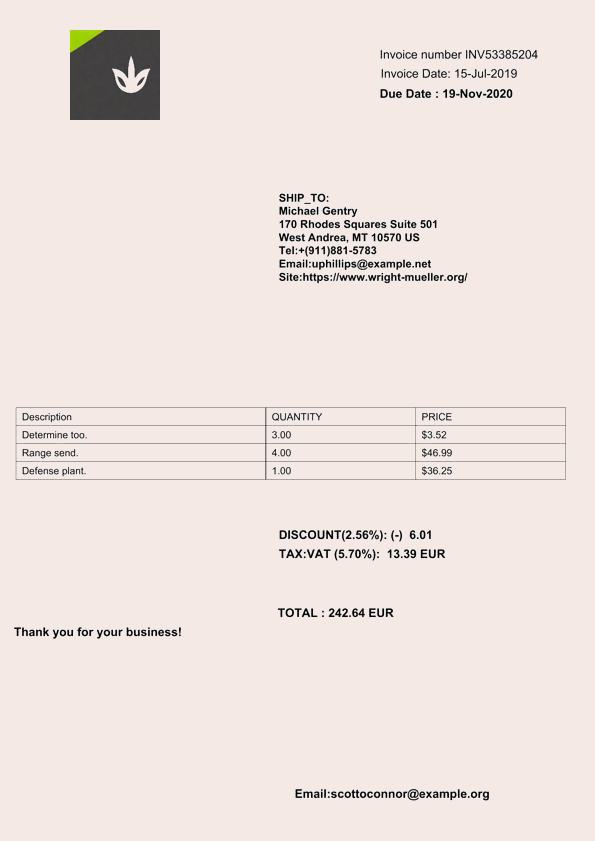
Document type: Invoice